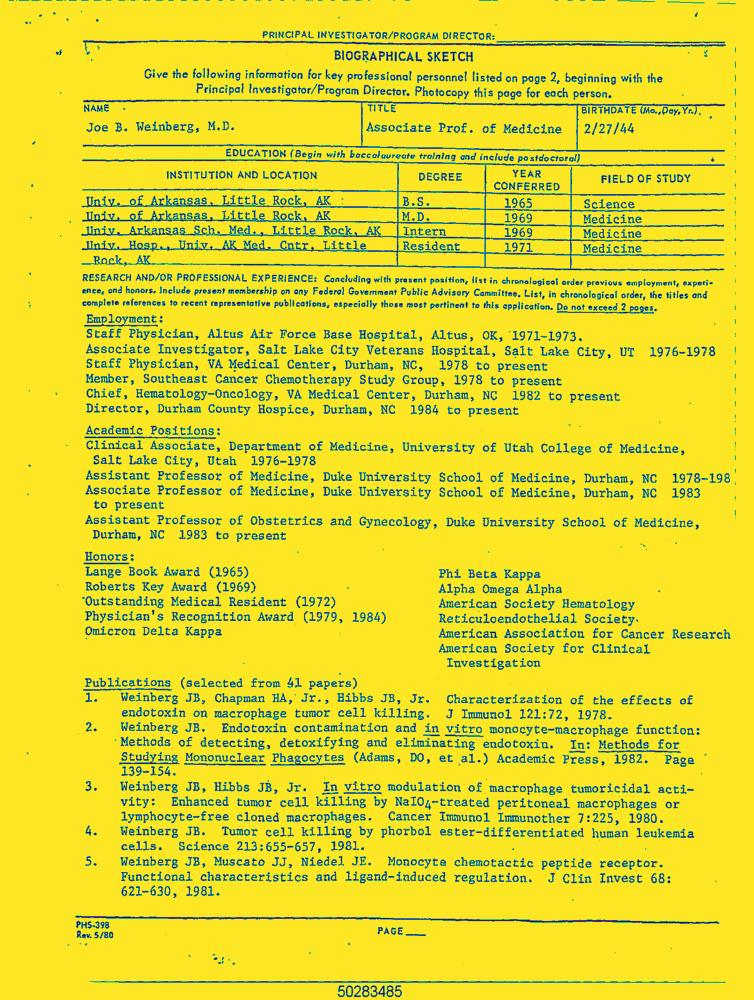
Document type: Resume-Doc